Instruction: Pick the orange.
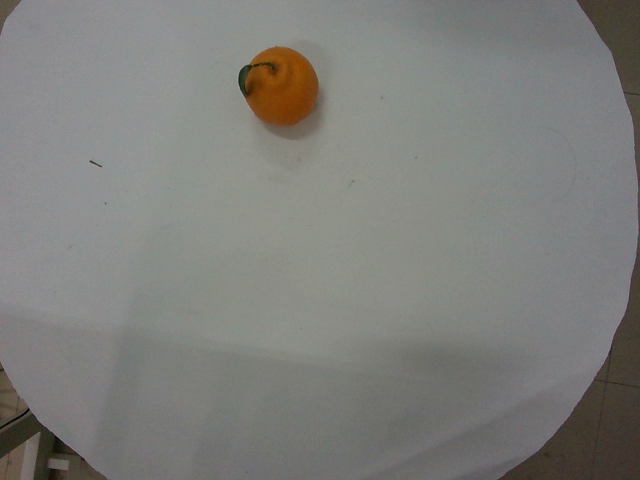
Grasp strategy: vertical